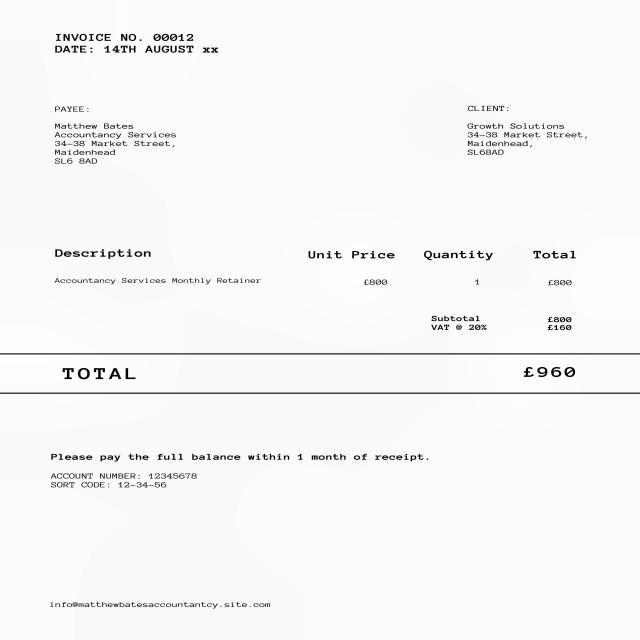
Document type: Invoice